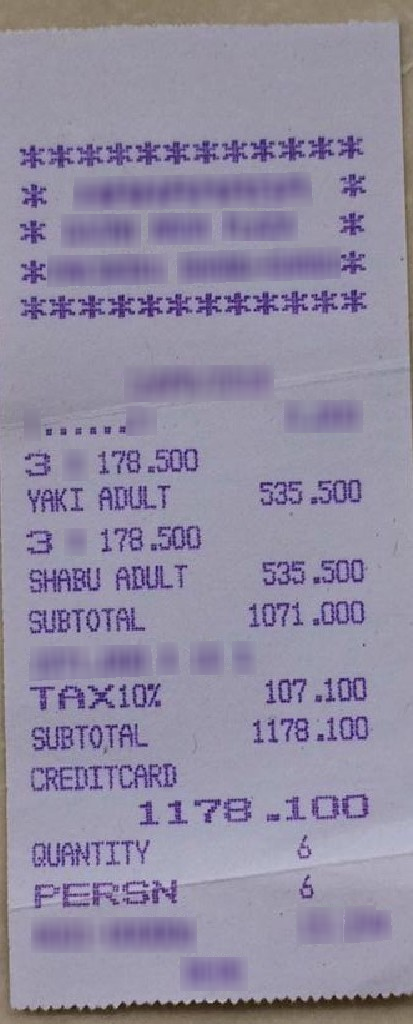
Number of items: 2
Subtotal: 1071.000
Tax: 107.100
Total: 1178.100
OCR text regions:
text: 3
text: 178.500
text: YAKI
text: ADULT
text: 535.500
text: 3
text: 178.500
text: SHABU
text: ADULT
text: 535.500
text: SUBTOTAL
text: 1071.000
text: TAX10%
text: 107.100
text: SUBTOTAL
text: 1178.100
text: CREDITCARD
text: 1178.100
text: PERSN
text: 6
text: QUANTITY
text: 6